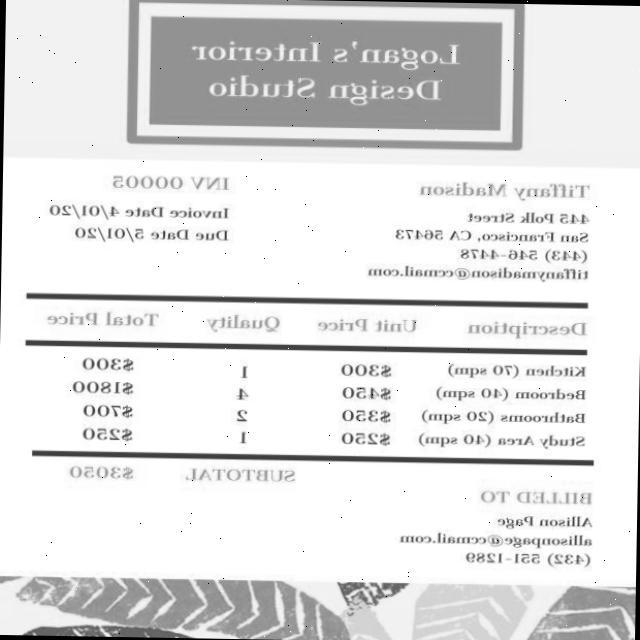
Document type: Invoice